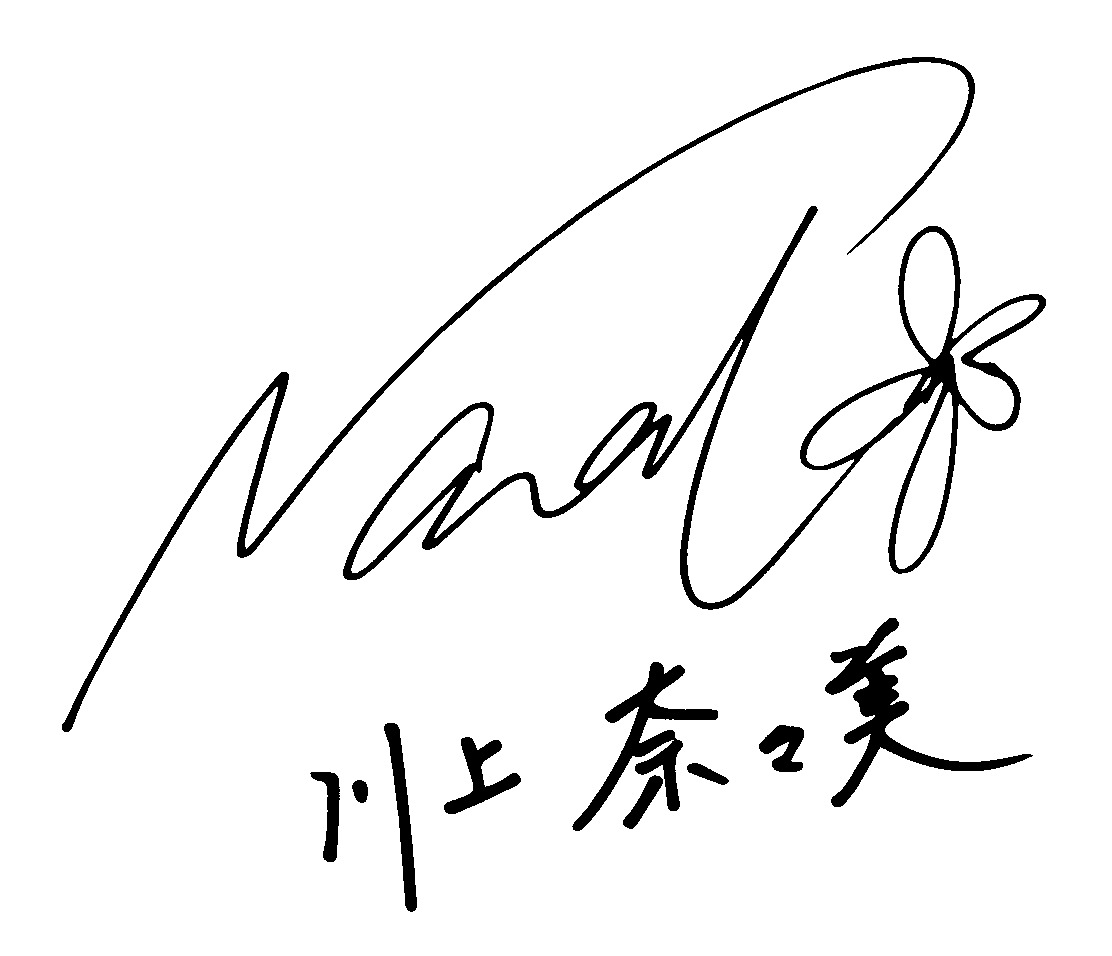
Signature of: nanami kawakami